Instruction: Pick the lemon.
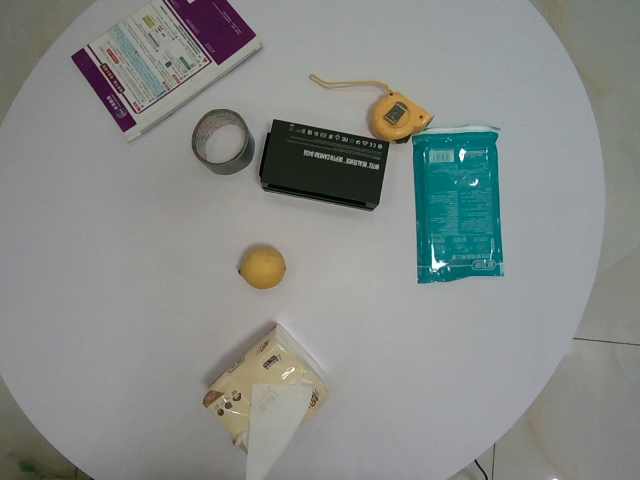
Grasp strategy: vertical